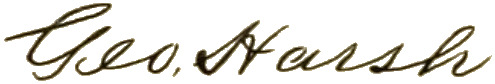
Signature of: george harsh